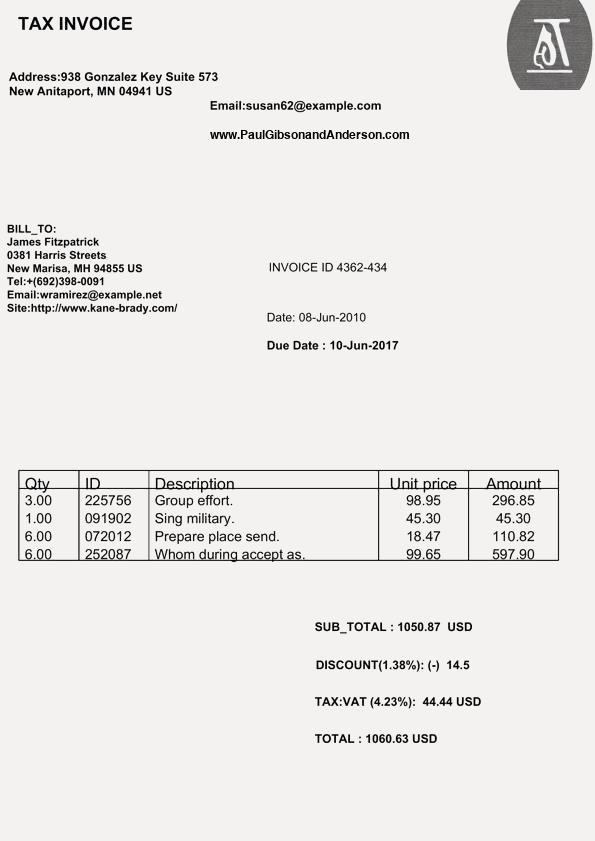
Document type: Invoice